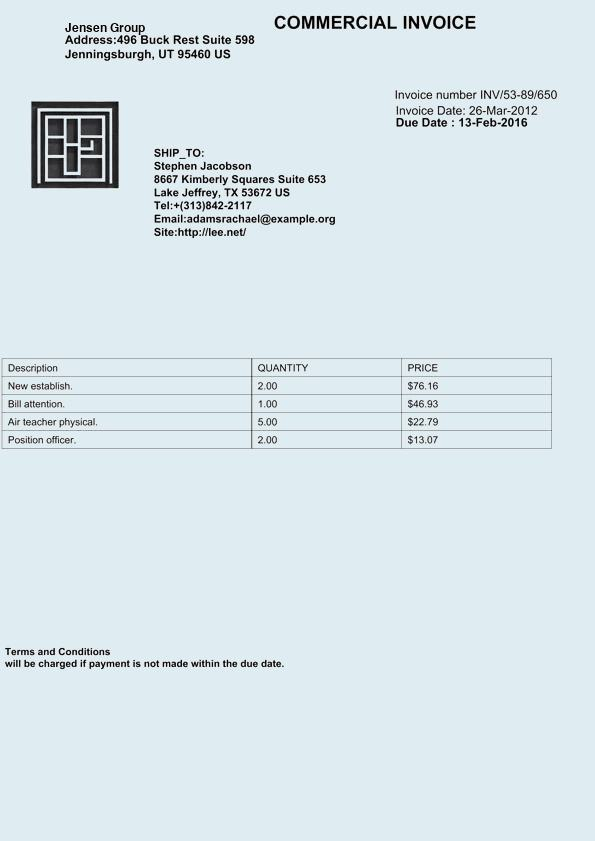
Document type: Invoice